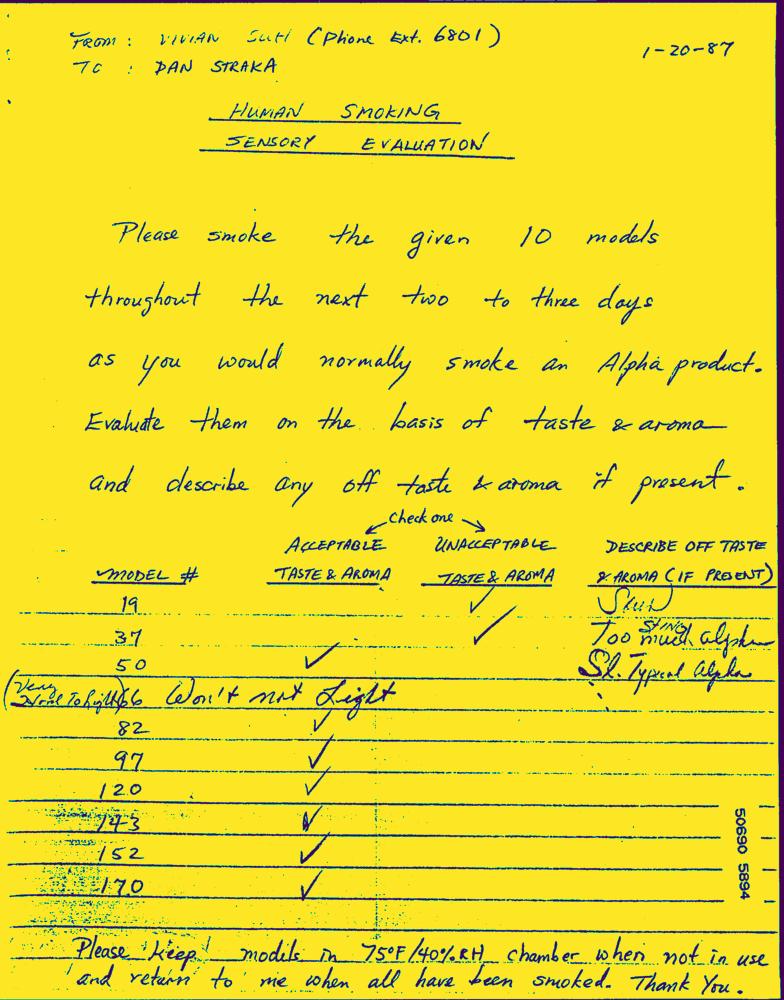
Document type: Hand-Written